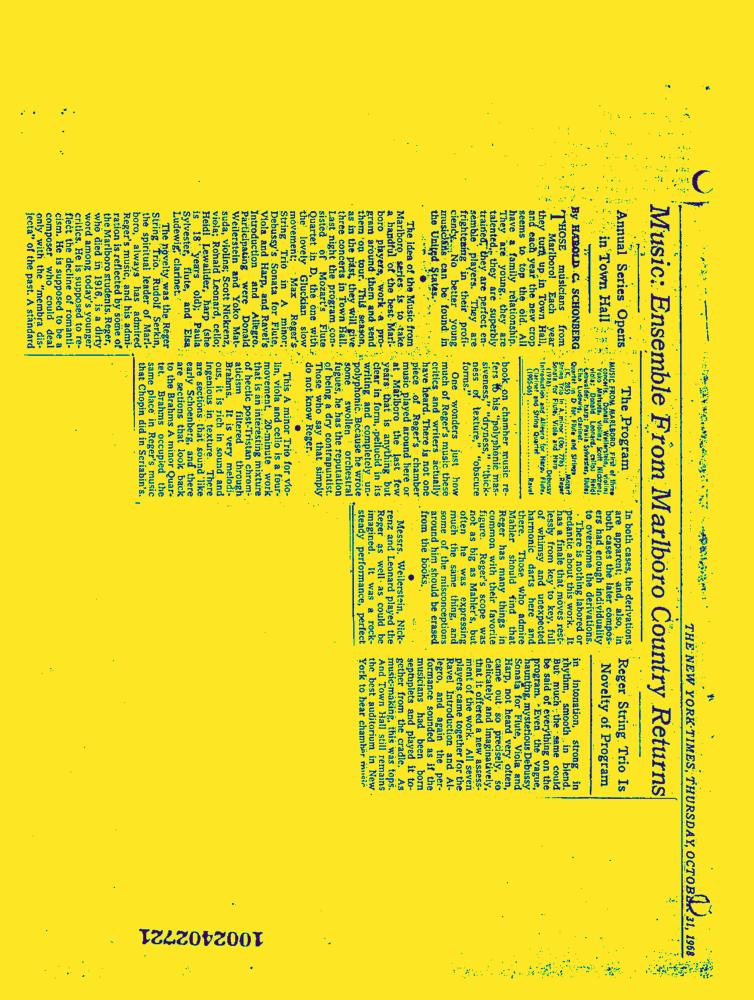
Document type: News-Article